Question: What could the diagnosis suggest?
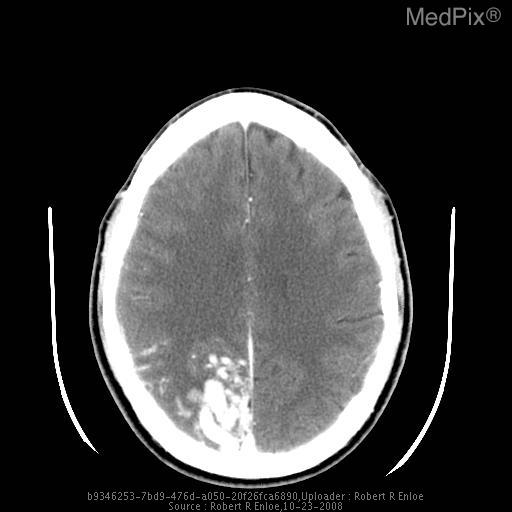
Answer: The possible diagnosis includes •  Arteriovenous Malformation
•  Aneurysm
•  Spontaneous intracerebral hemorrhage
•  Stroke
•  Intracranial neoplasm.